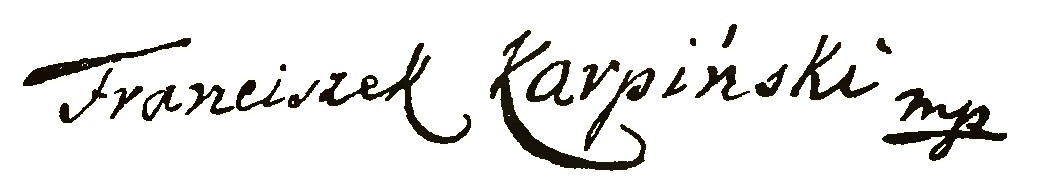
Signature of: franciszek karpiński